Question: What is the earliest payment due date mentioned in the document?
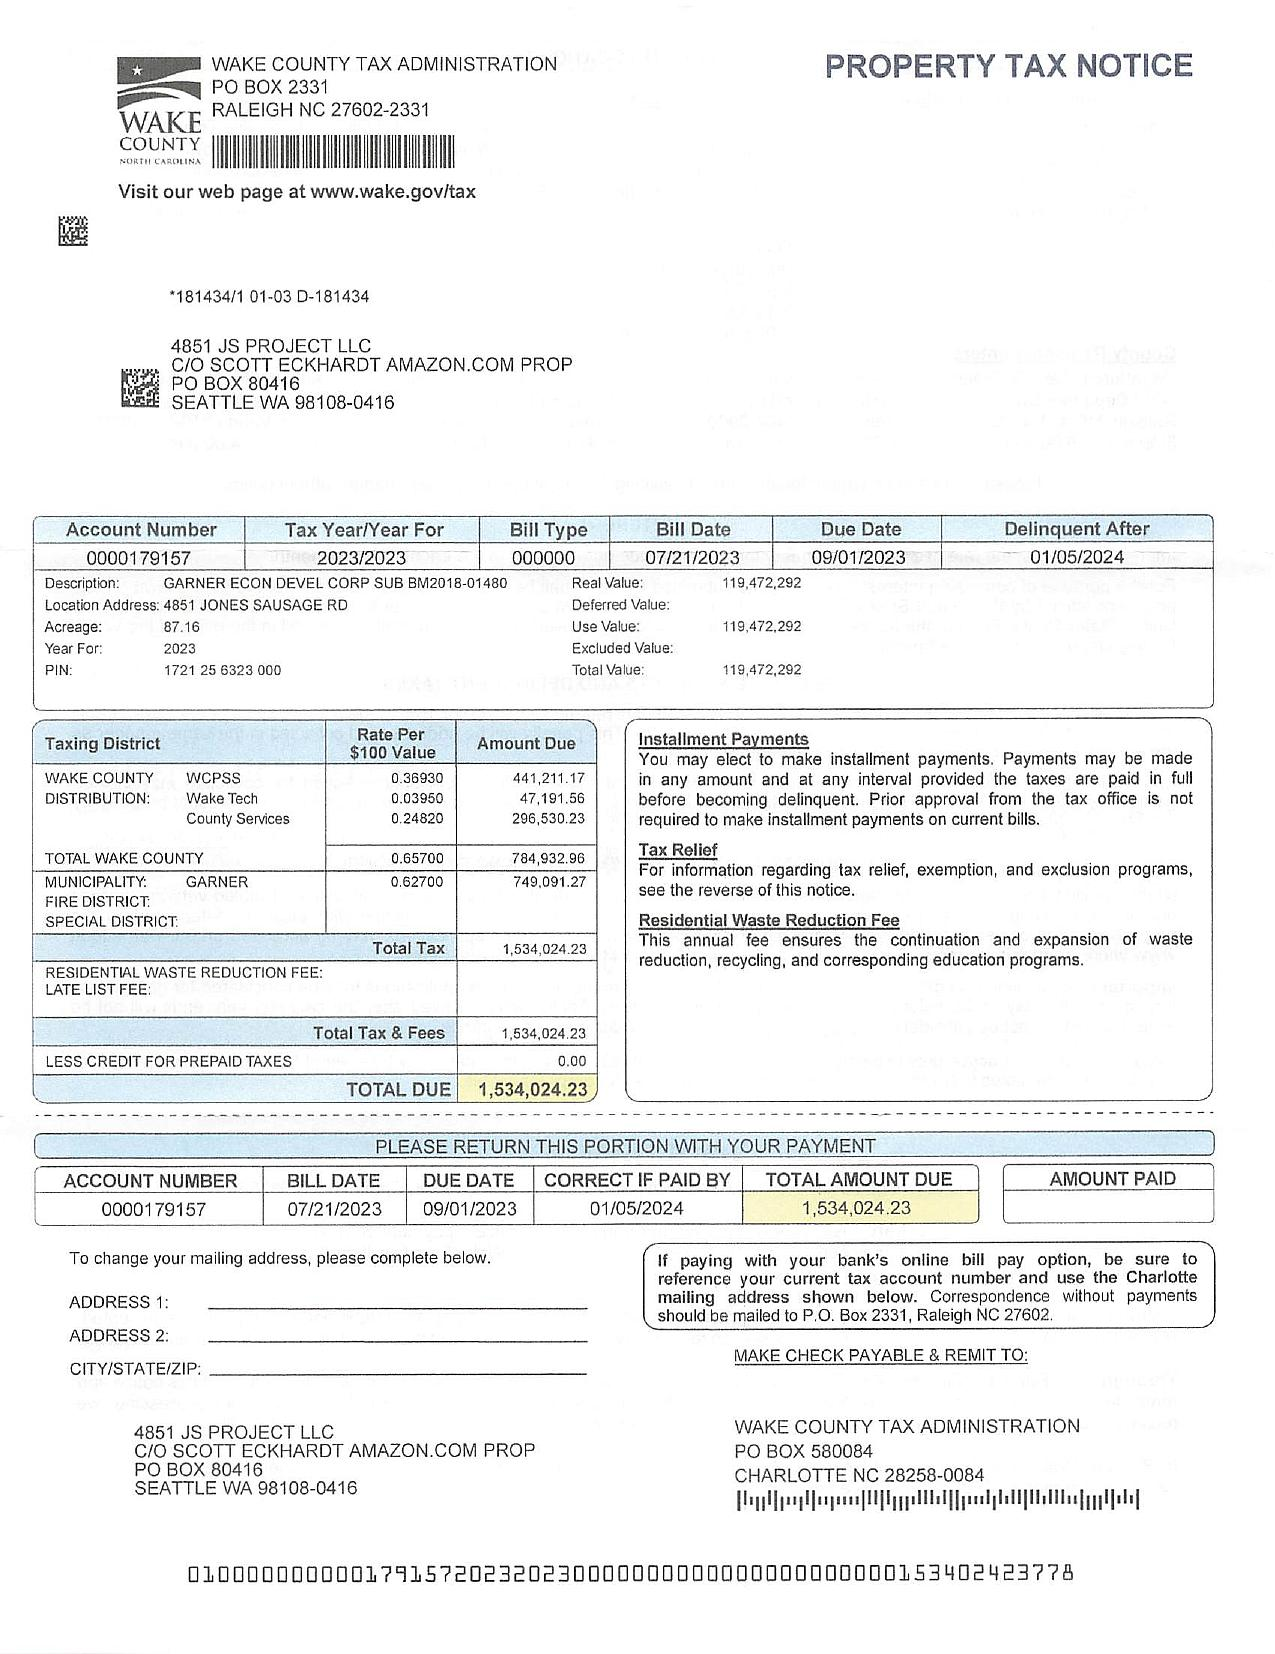
Answer: "9/1/23"